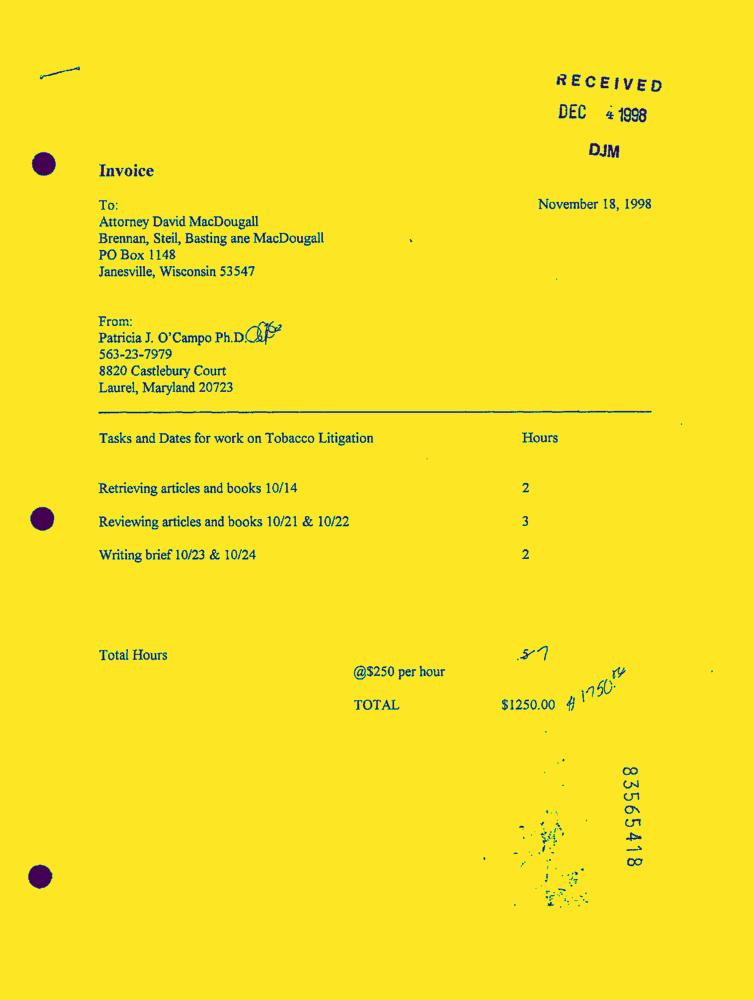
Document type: Invoice-Doc